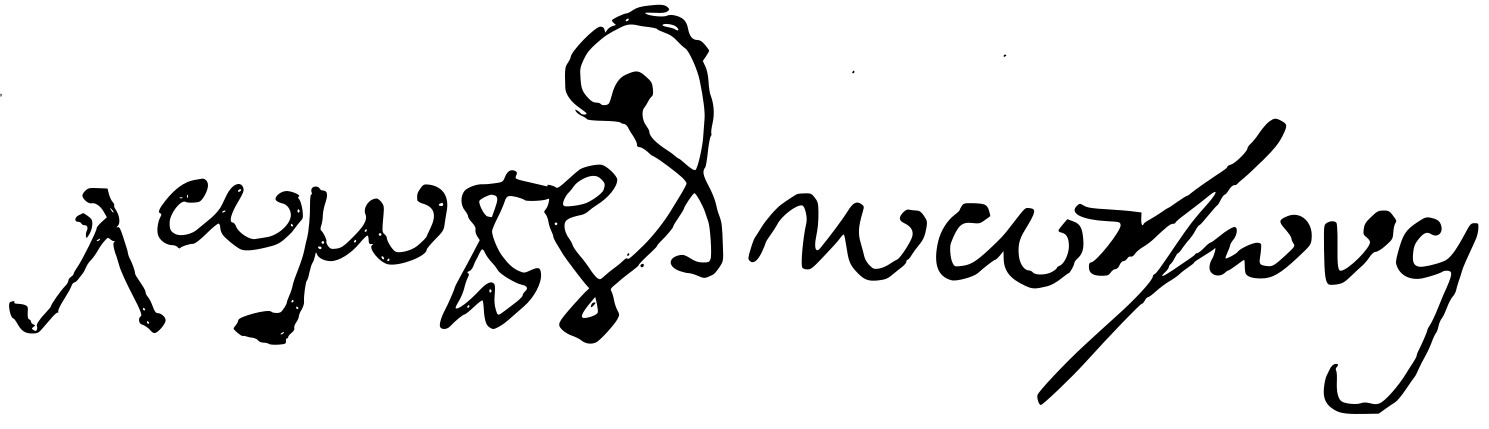
Signature of: lambros katsonis